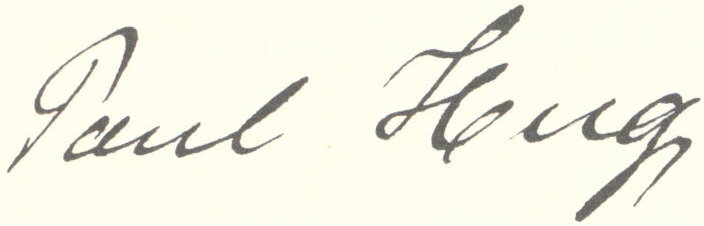
Signature of: paul hug